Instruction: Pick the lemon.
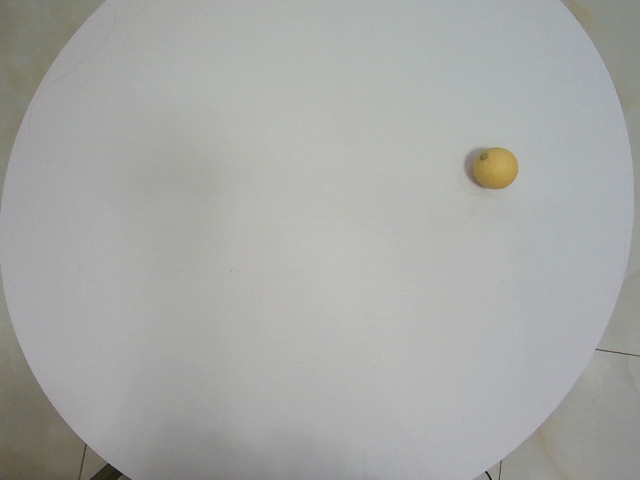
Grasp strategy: vertical